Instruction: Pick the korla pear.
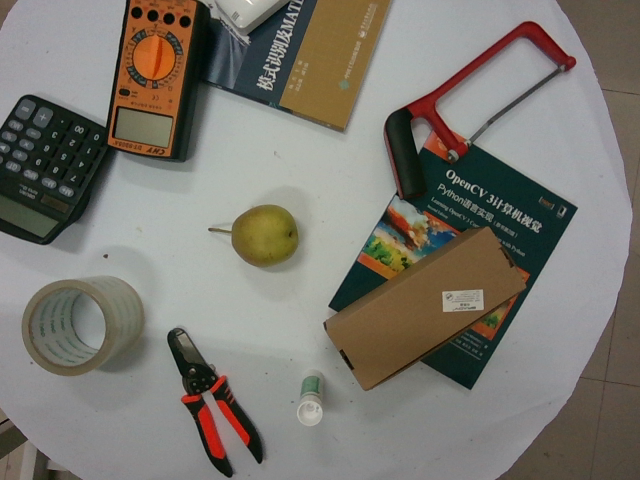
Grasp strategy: vertical